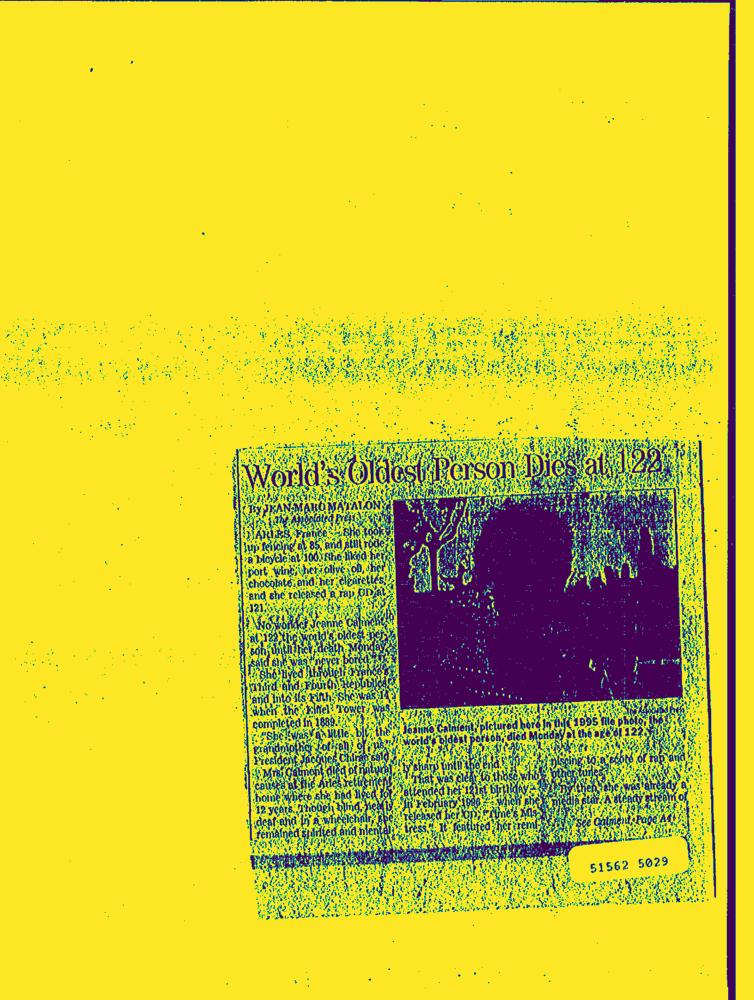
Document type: Hand-Written